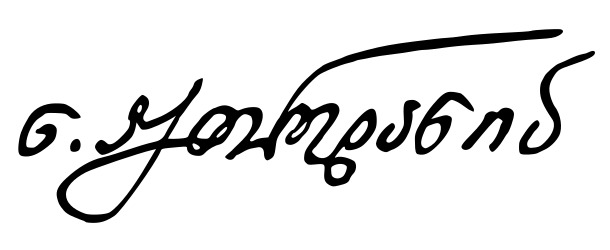
Signature of: noe zhordania